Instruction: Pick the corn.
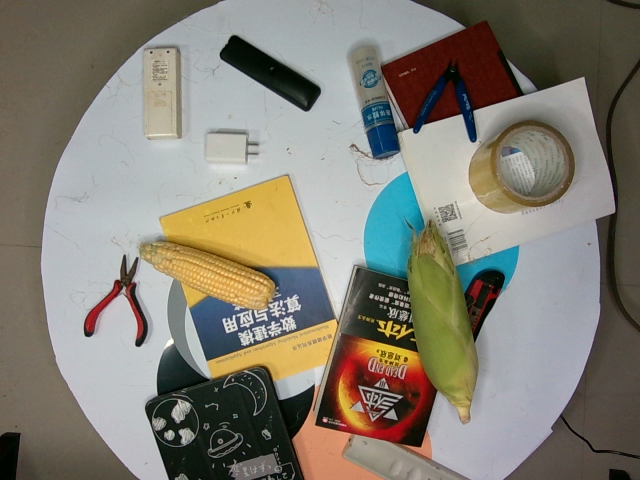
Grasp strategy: vertical